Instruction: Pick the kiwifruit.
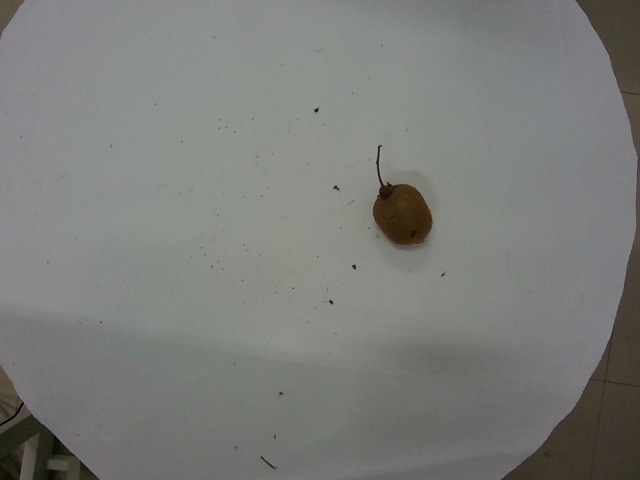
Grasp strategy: vertical